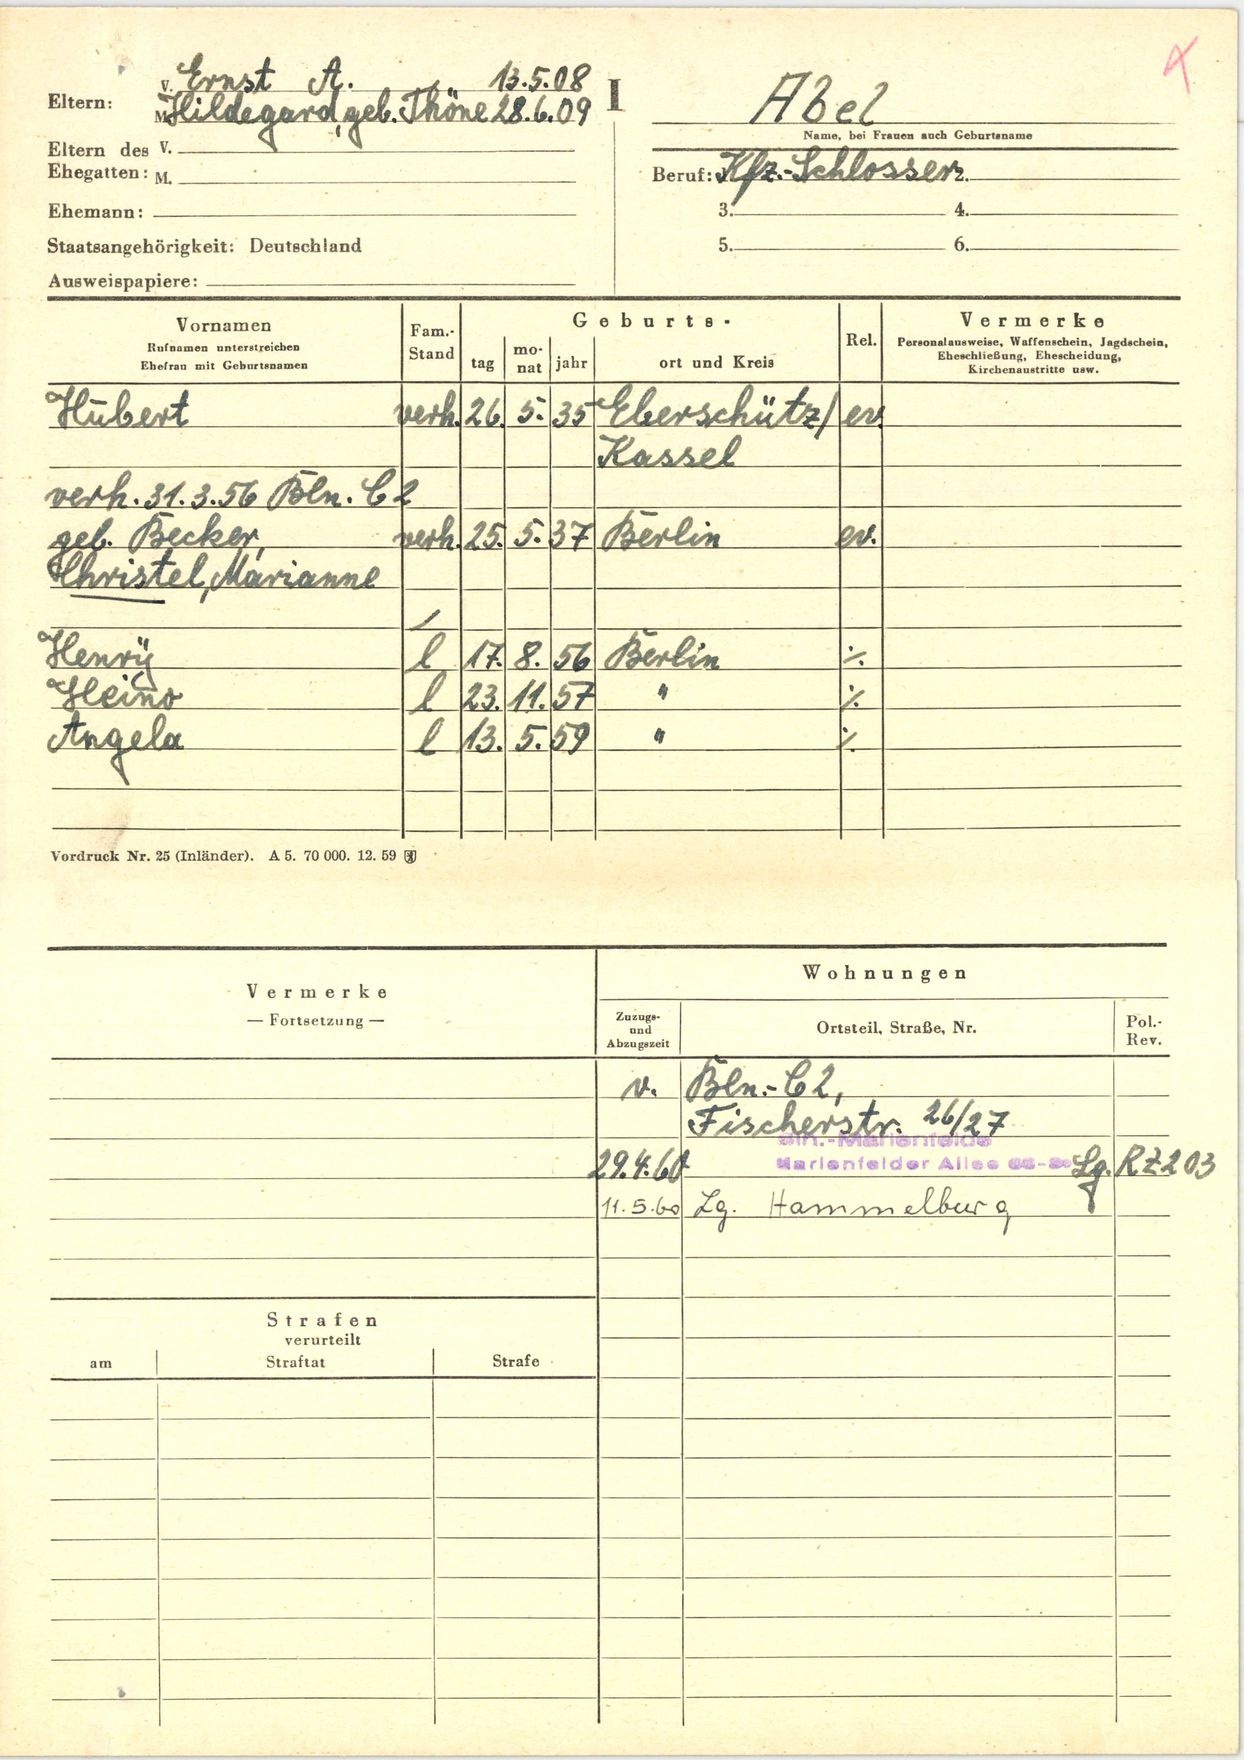
Abel